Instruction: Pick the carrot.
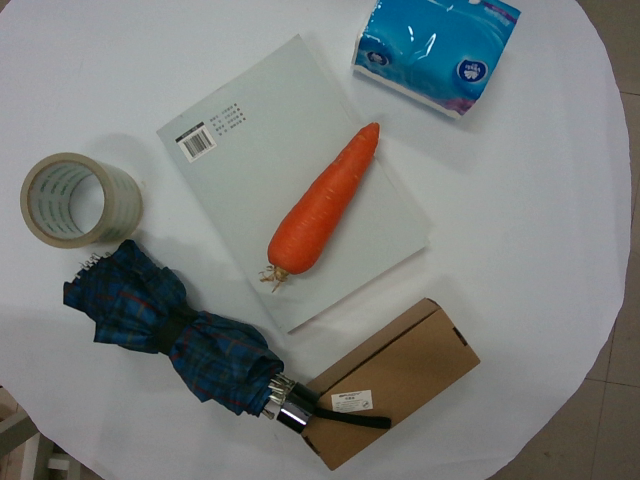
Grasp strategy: vertical